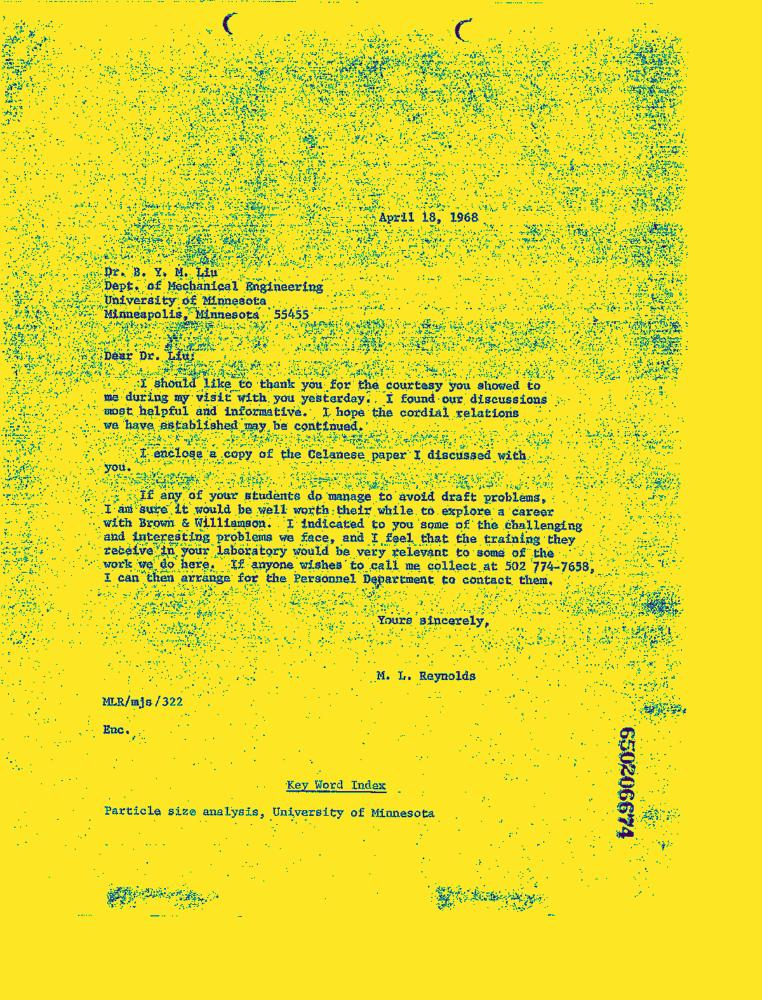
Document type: Letter-Doc